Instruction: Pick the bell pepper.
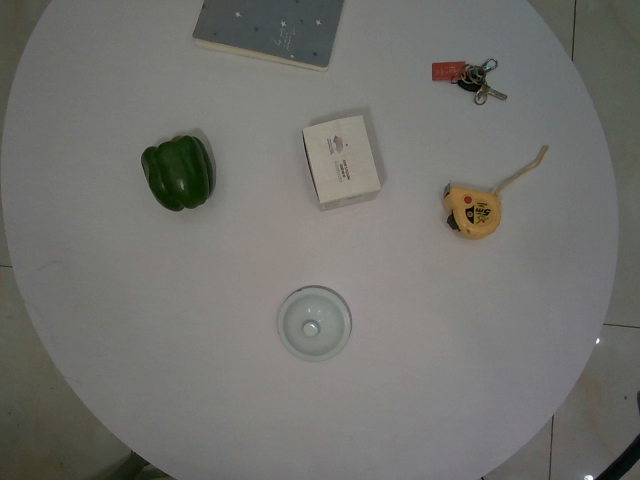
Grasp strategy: vertical